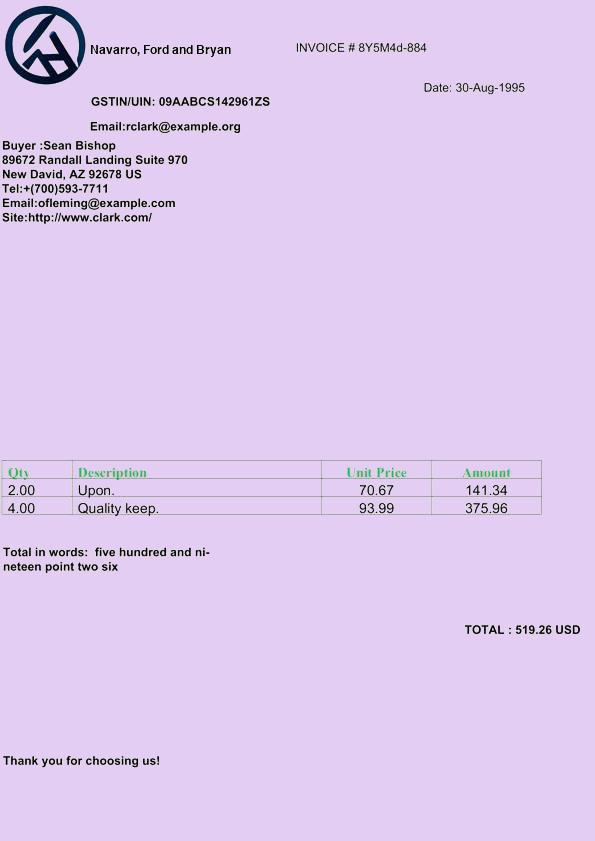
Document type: Invoice